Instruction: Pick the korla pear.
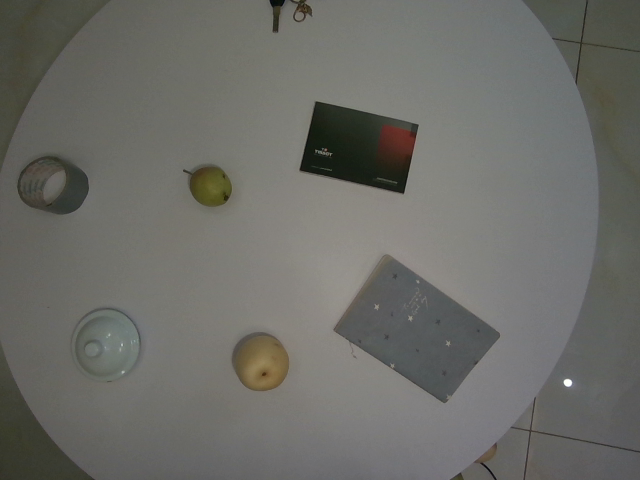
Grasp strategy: vertical